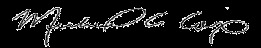
Signature of: mike cox